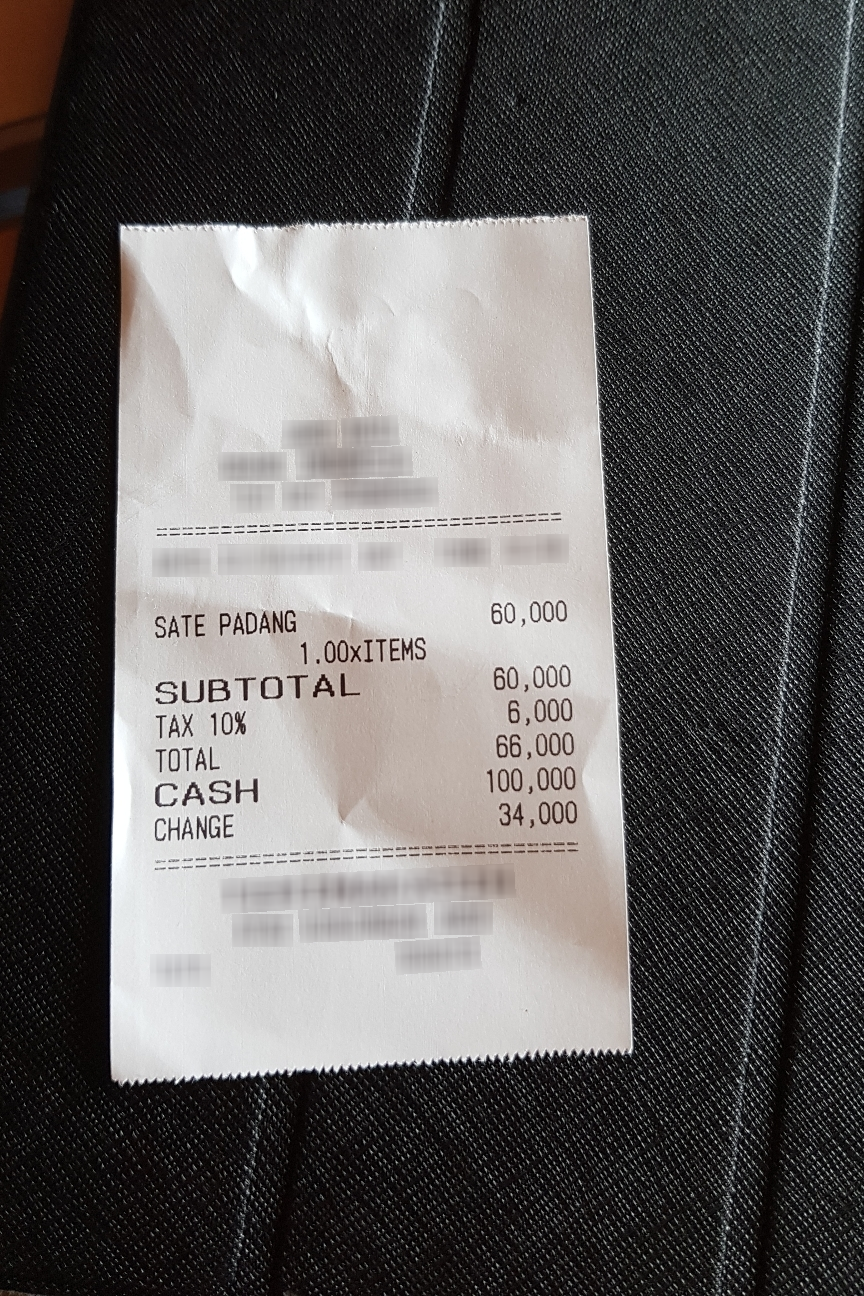
Receipt information:
subtotal: 60,000
tax: 6,000
total: 66,000
line_items: item_name: SATE PADANG
item_value: 60,000
item_quantity: 1